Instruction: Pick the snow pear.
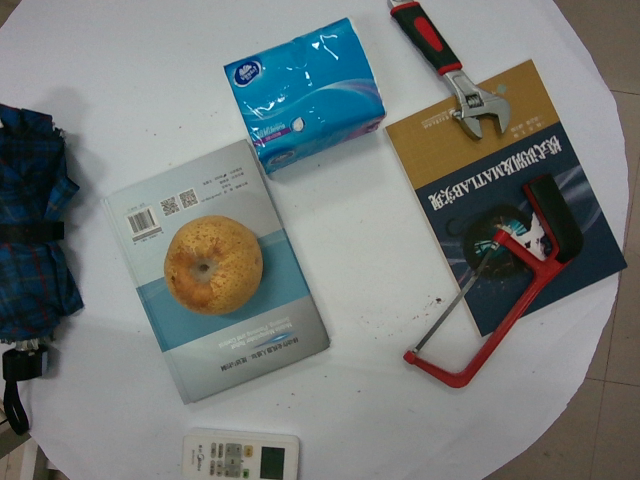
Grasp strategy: vertical